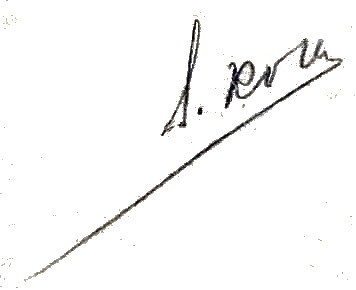
Signature of: lazar kogan